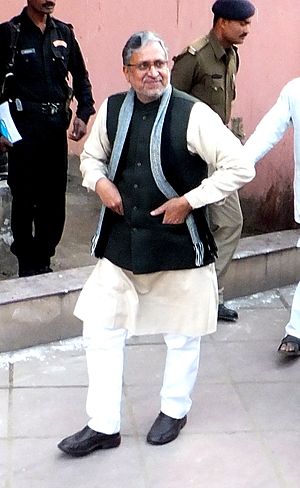
English: Sushil Kumar Modi, ex-deputy CM of Bihar